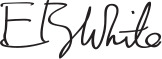
Signature of: e b white